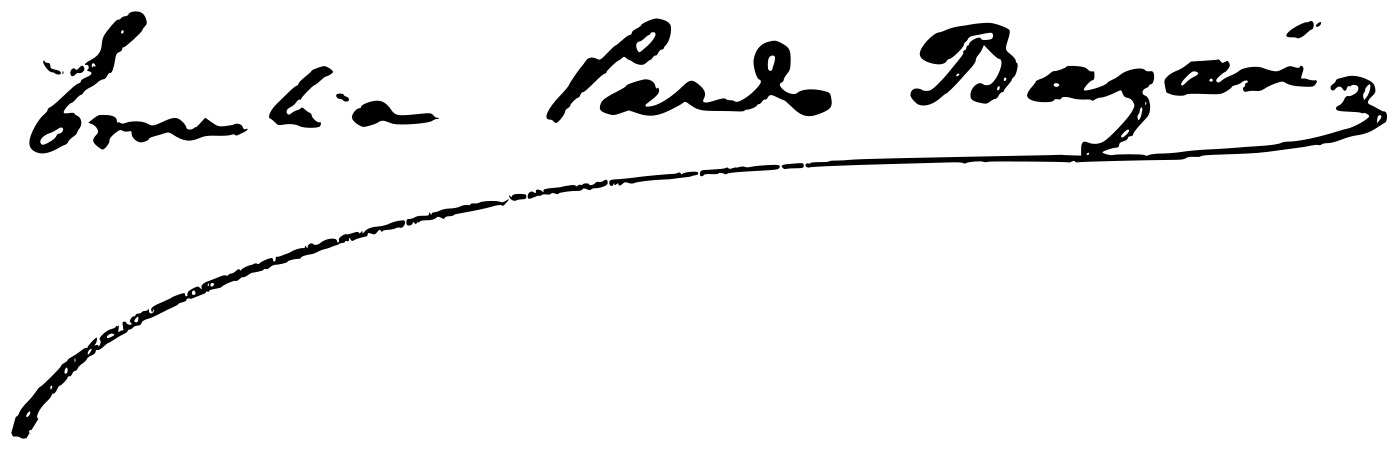
Signature of: emilia pardo bazán